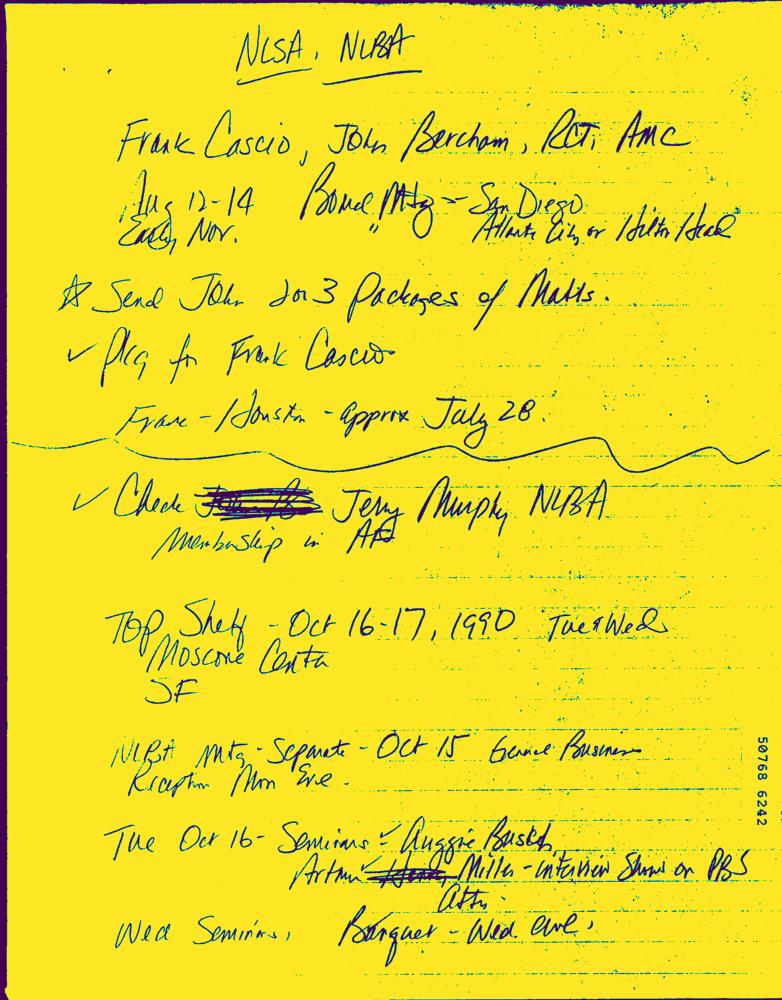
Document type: Hand-Written